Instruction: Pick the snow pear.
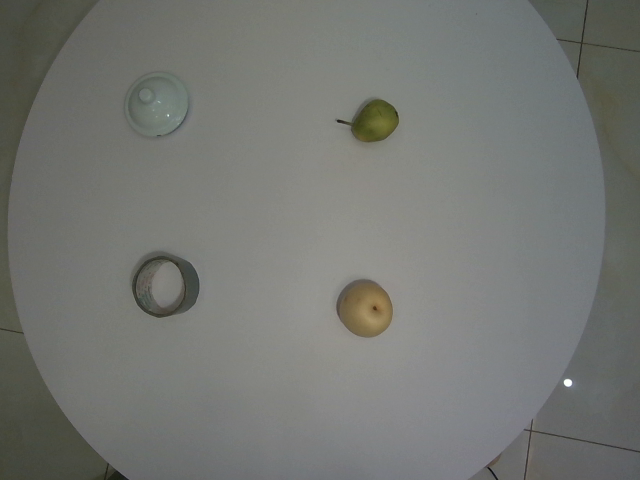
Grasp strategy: vertical